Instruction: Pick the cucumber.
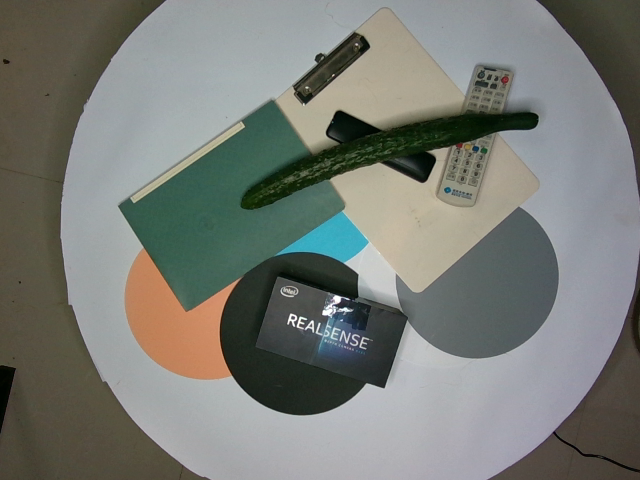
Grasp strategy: vertical